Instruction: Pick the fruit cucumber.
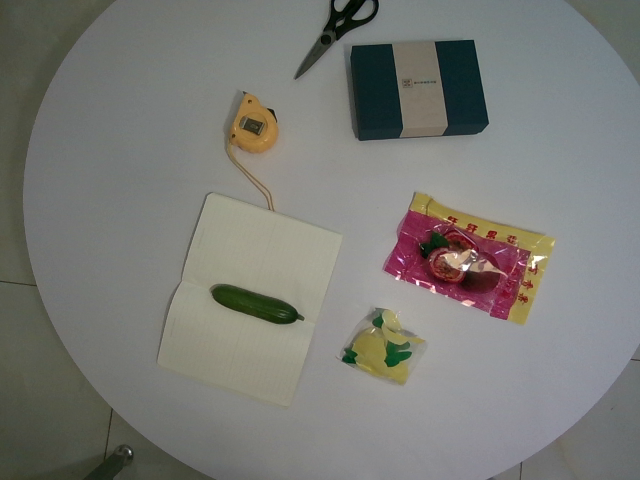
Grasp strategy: vertical